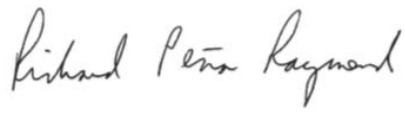
Signature of: richard raymond